Question: What is the potential diagnosis?
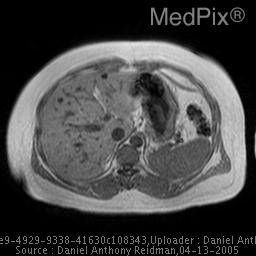
Answer: The possible diagnosis includes Numerous hepatic cysts
Polycystic liver disease
Hepatic microabscesses
Multiple metastases
Choledochal cyst 4-5.